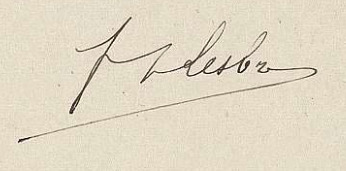
Signature of: françois xavier lesbre